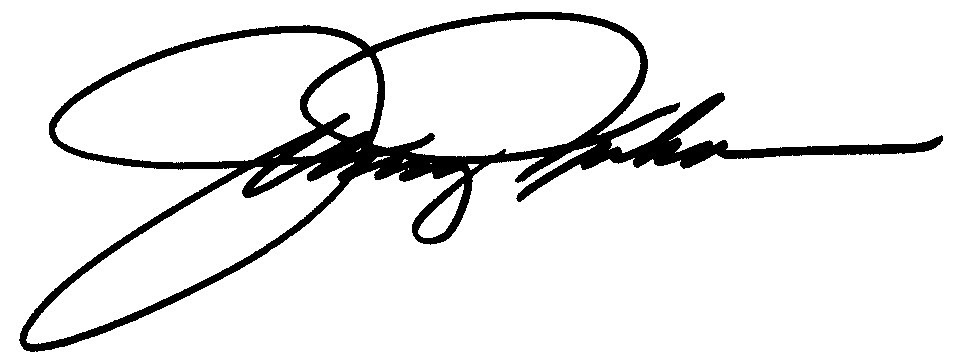
Signature of: johnny isakson